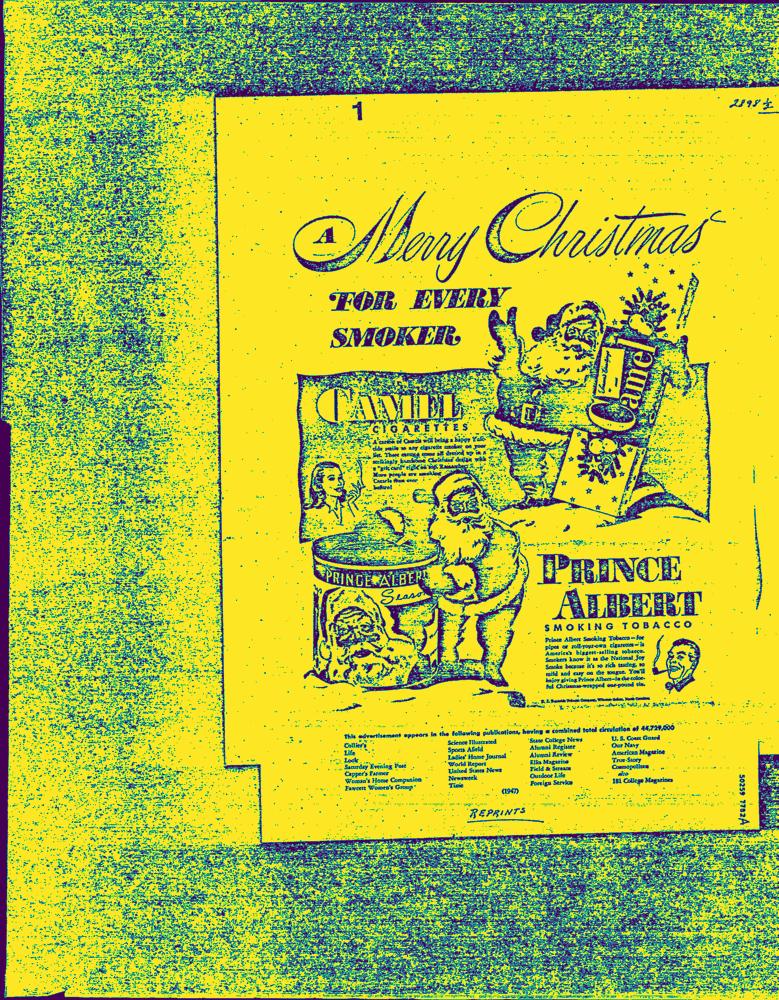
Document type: AD